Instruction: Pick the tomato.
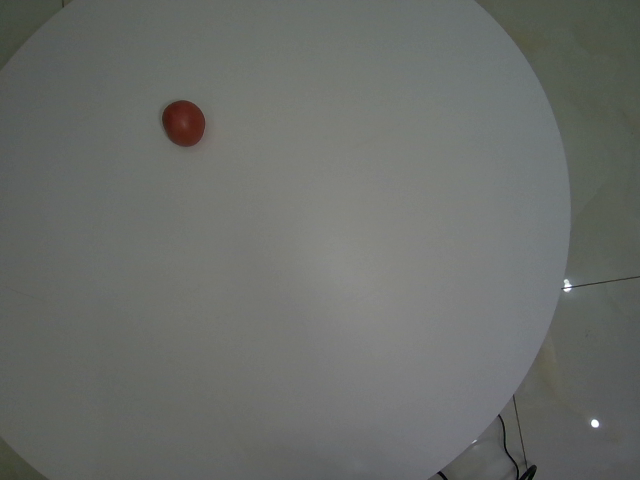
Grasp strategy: vertical